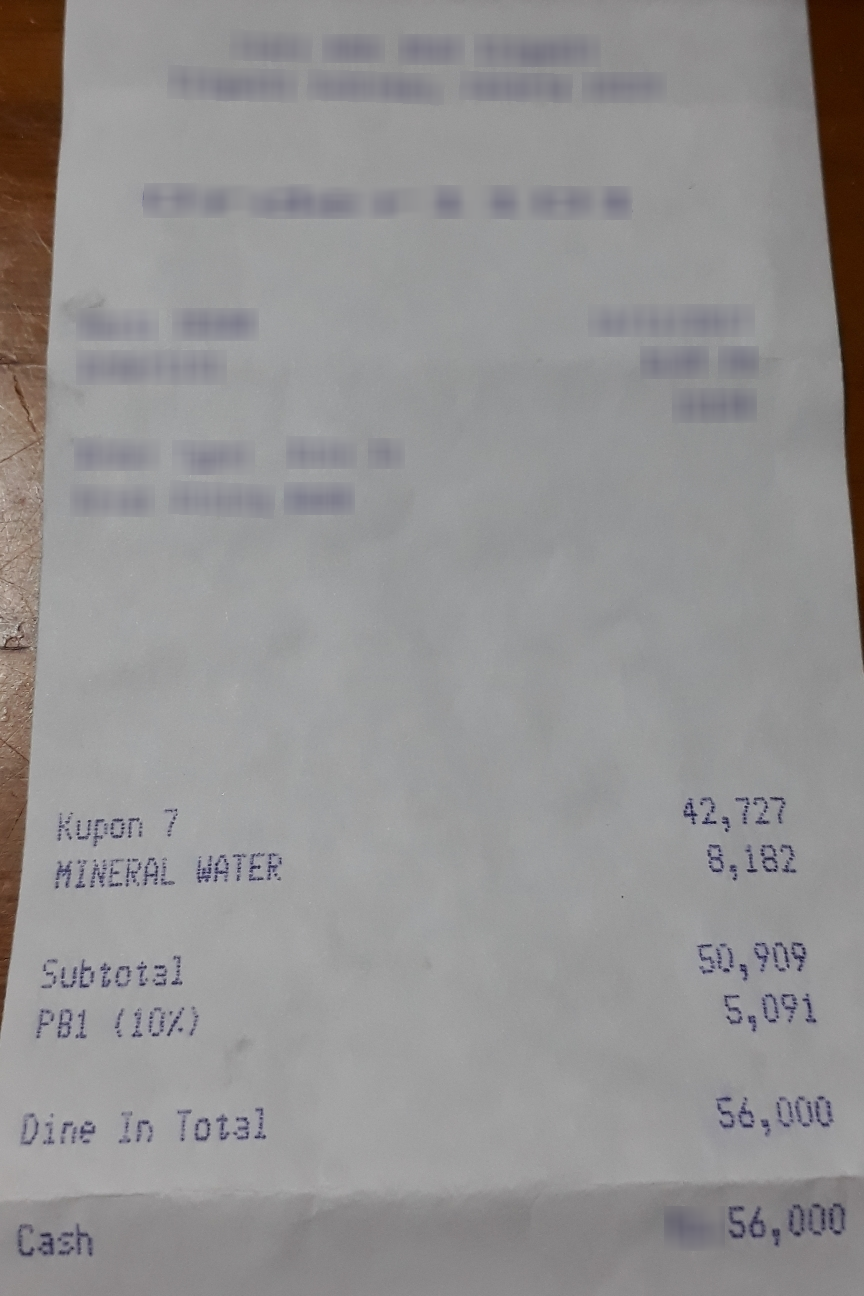
Extraction:
receipt: line_items: name: Kupon 7
price: 42,727
name: MINERAL WATER
price: 8,182
subtotal: 50,909
tax: 5,091
total: 56,000